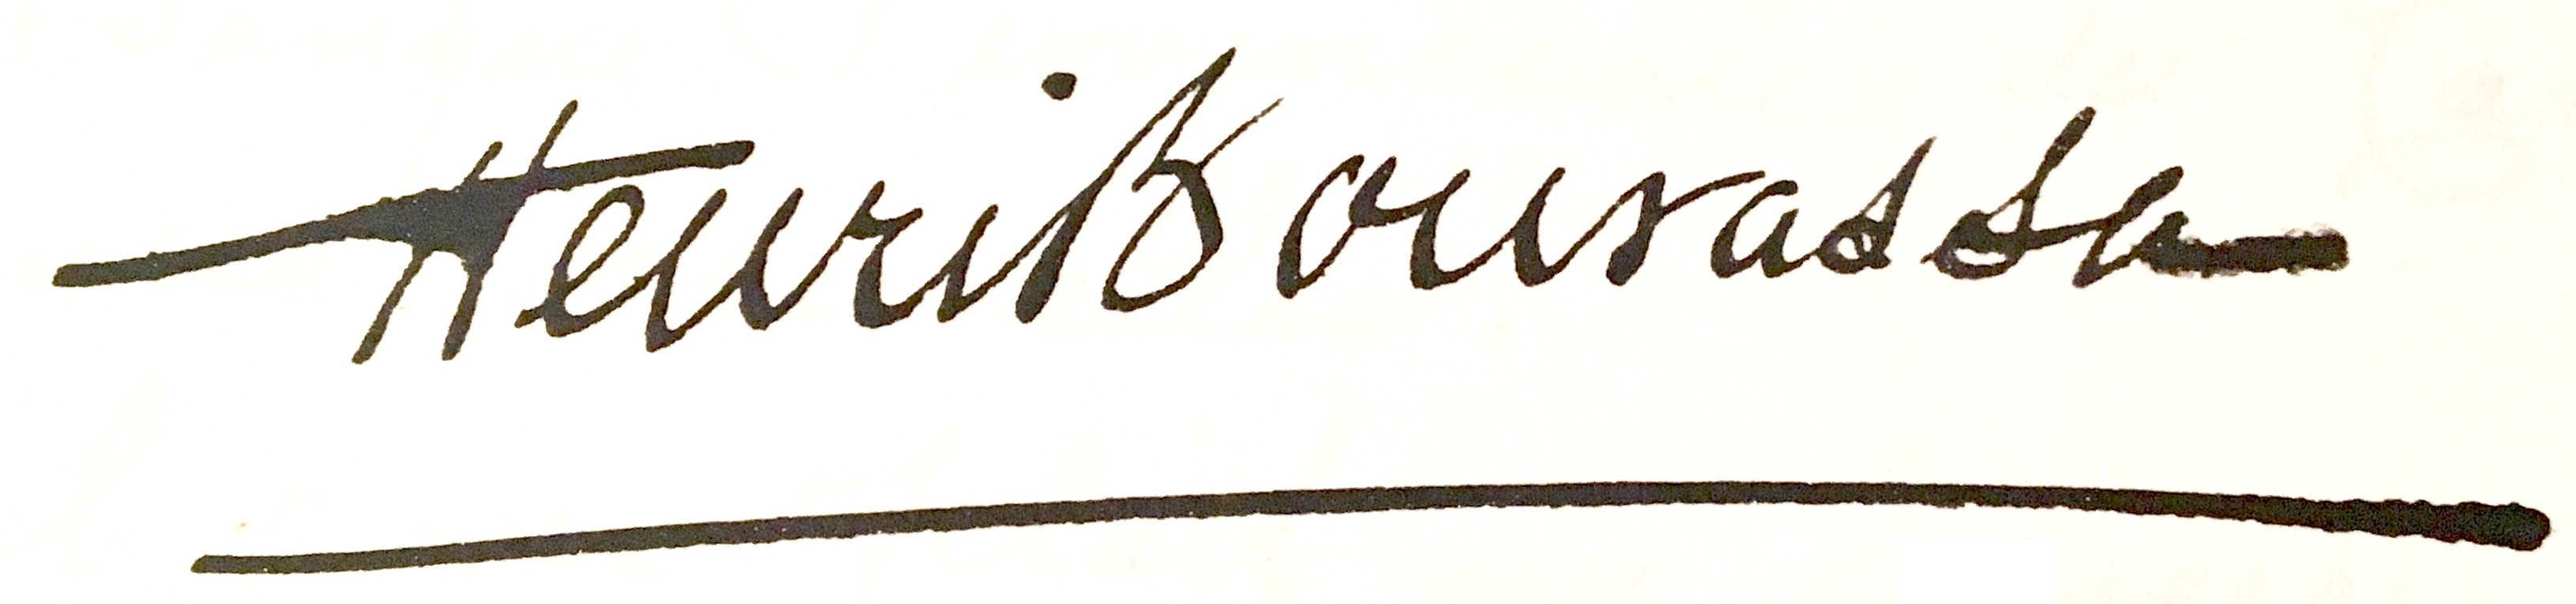
Signature of: henri bourassa